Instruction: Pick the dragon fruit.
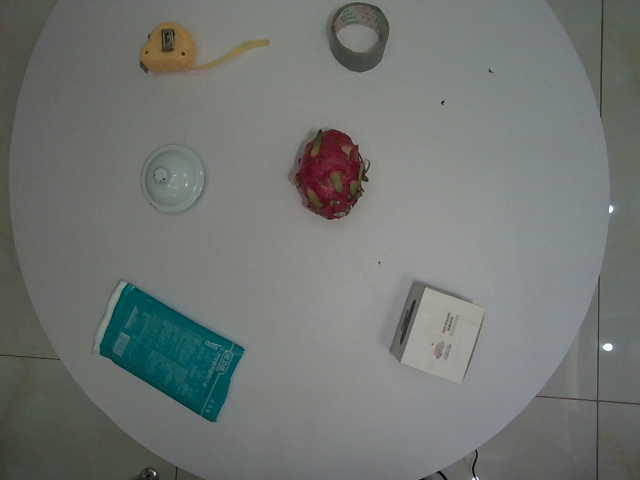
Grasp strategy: vertical